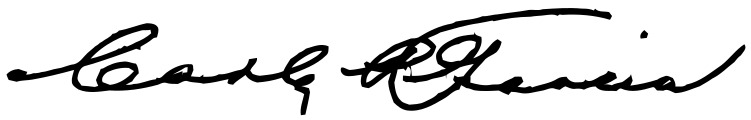
Signature of: carlos p garcia